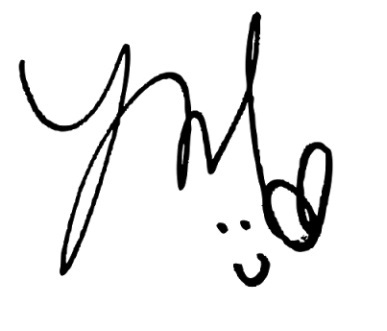
Signature of: yoon ji sung